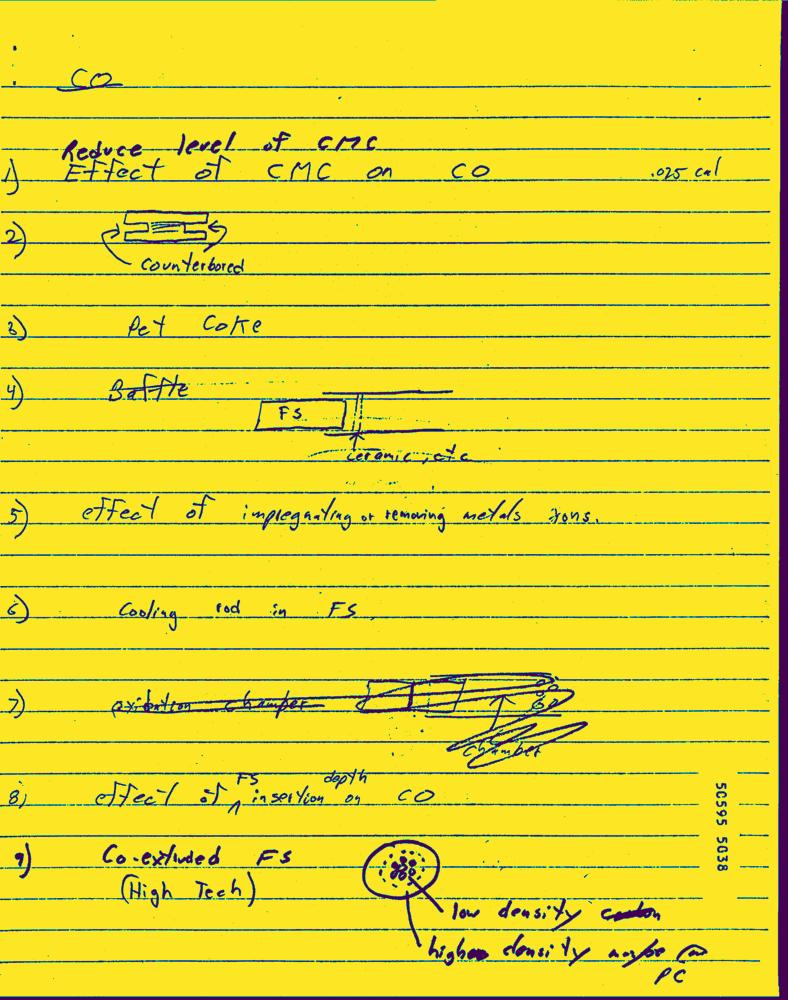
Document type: Hand-Written